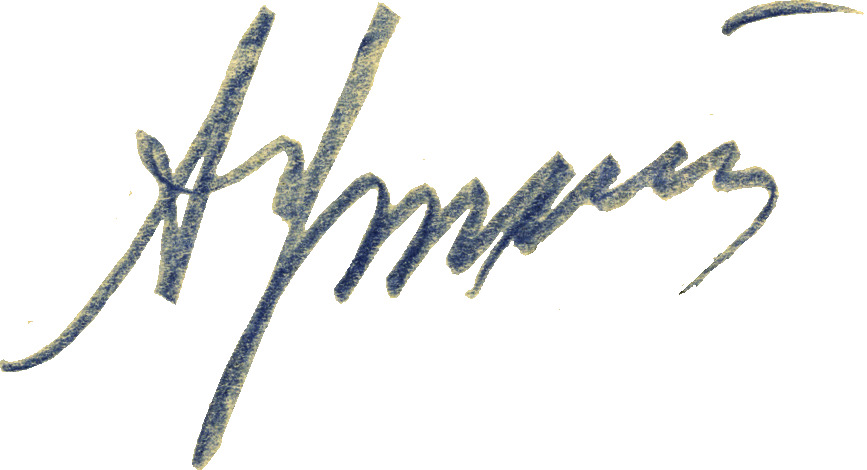
Signature of: andrey vyshinsky